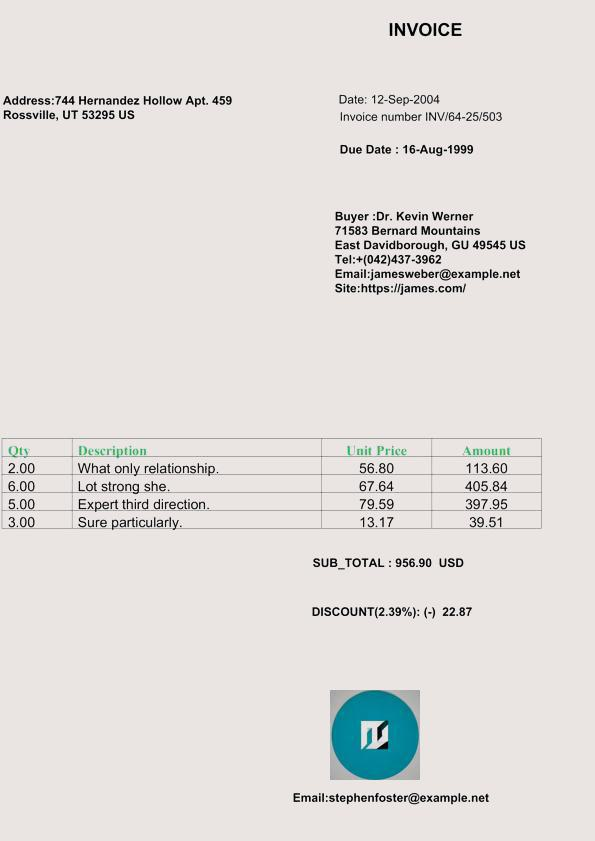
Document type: Invoice